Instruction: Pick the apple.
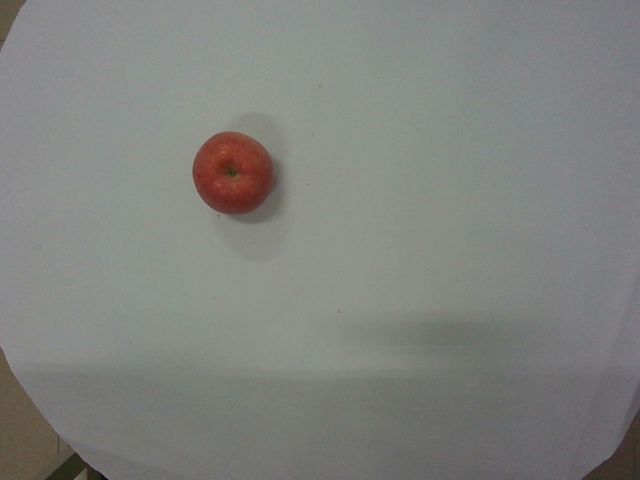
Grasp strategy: vertical